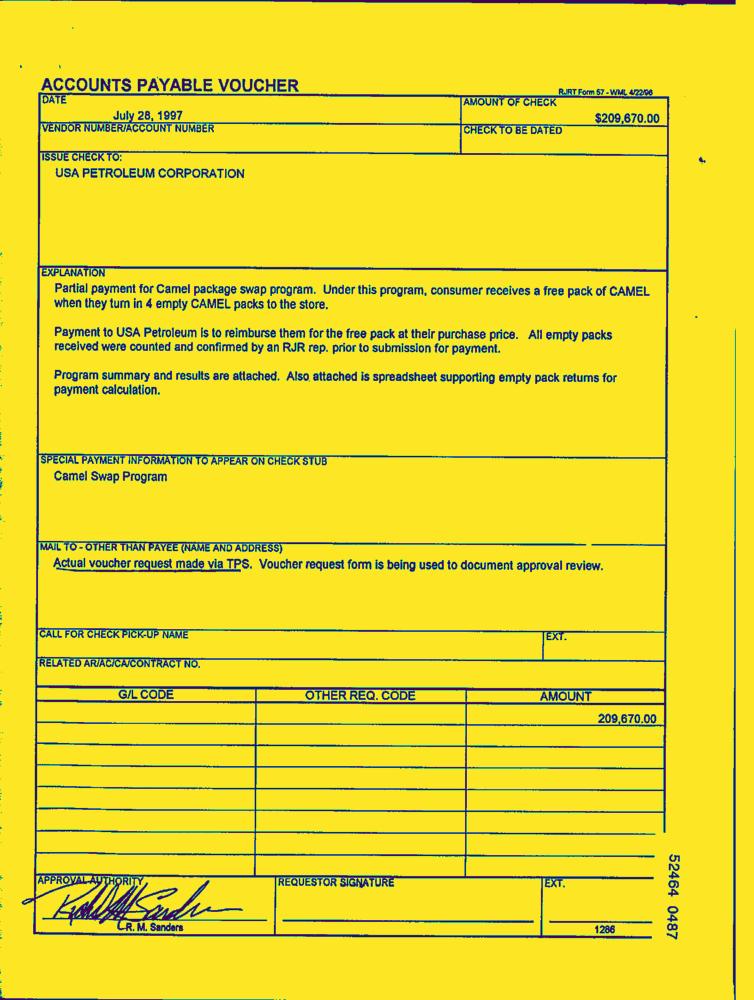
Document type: Invoice-Doc